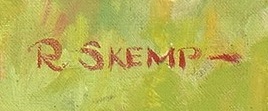
Signature of: robert skemp